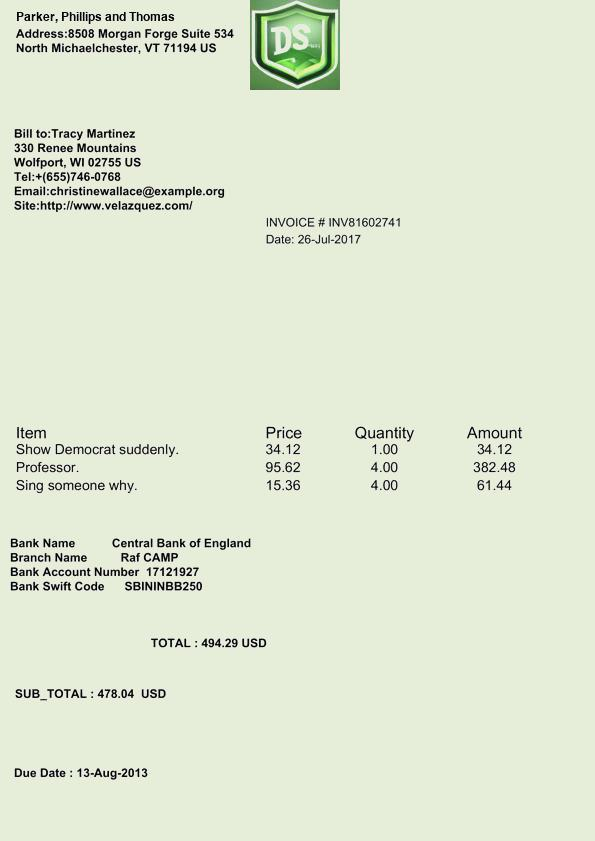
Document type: Invoice